Can you pull out the amount in words, numerical amount, payee's name, date of the cheque, and the bank's name from the image?
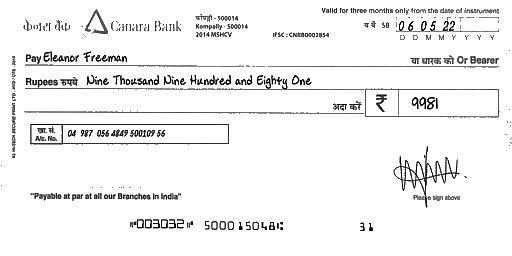
amt_in_words: Nine Thousand Nine Hundred and Eighty One
amt_in_figures: 9981
payee_name: Eleanor Freeman
bank_name: Canara Bank
cheque_date: 06/05/22